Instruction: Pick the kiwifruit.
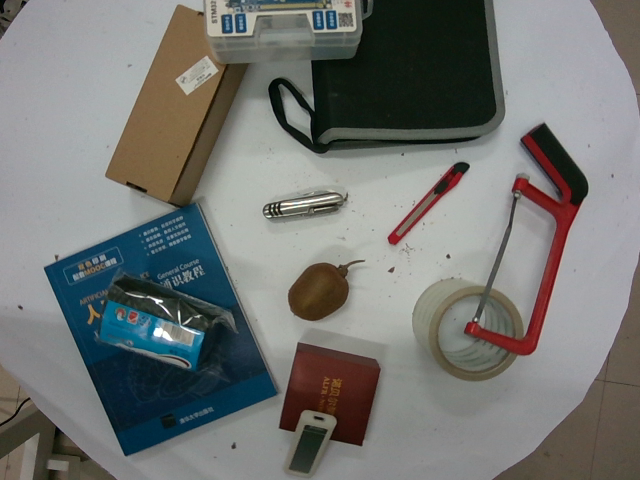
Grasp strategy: vertical